Question: What do the imaging results show?
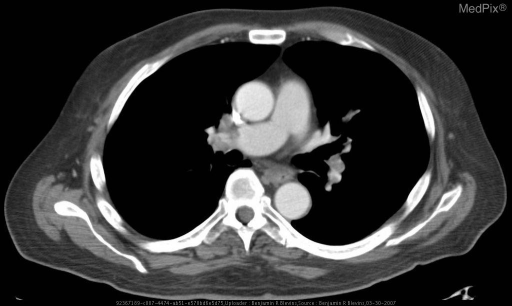
Answer: The imaging shows There are multiple area of hypoattenuation and filling defect within the right and left pulmonary arteries.  There is a comet shaped area of hypoattenuation extending from the left pulmonary artery nearly to the branch point of the main pulmonry artery. Contrast CT of the chest revealing multiple bilateral areas of hypoattenuated filling defects in the pulmonary arteries most consistent with pulmonary emboli..